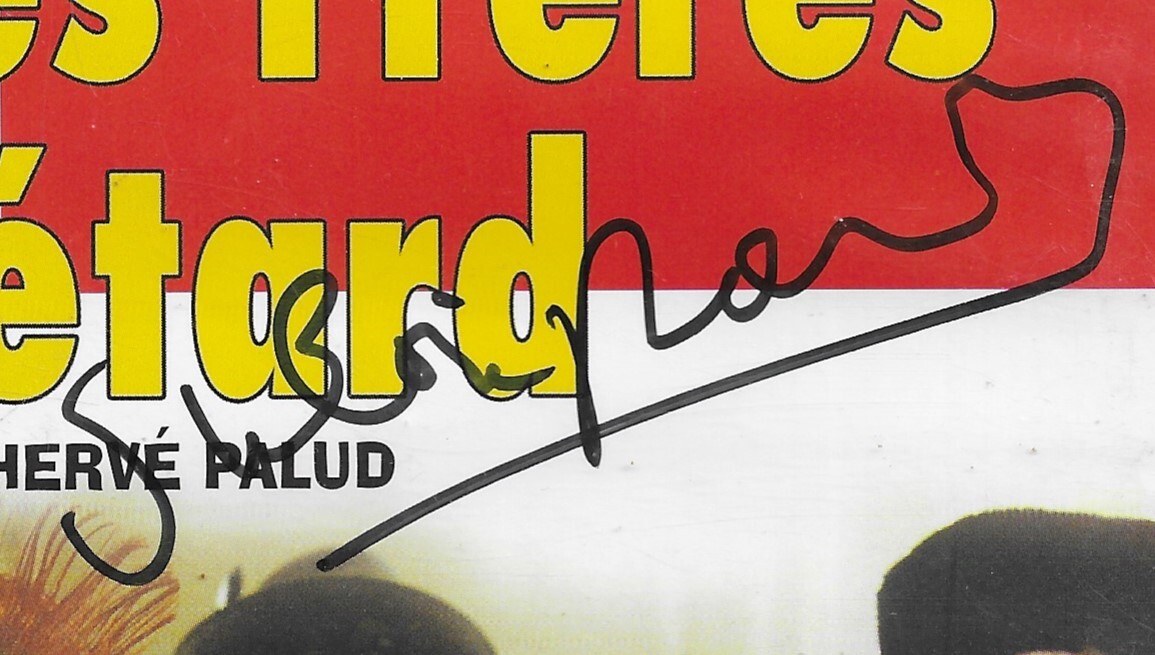
Signature of: valérie mairesse